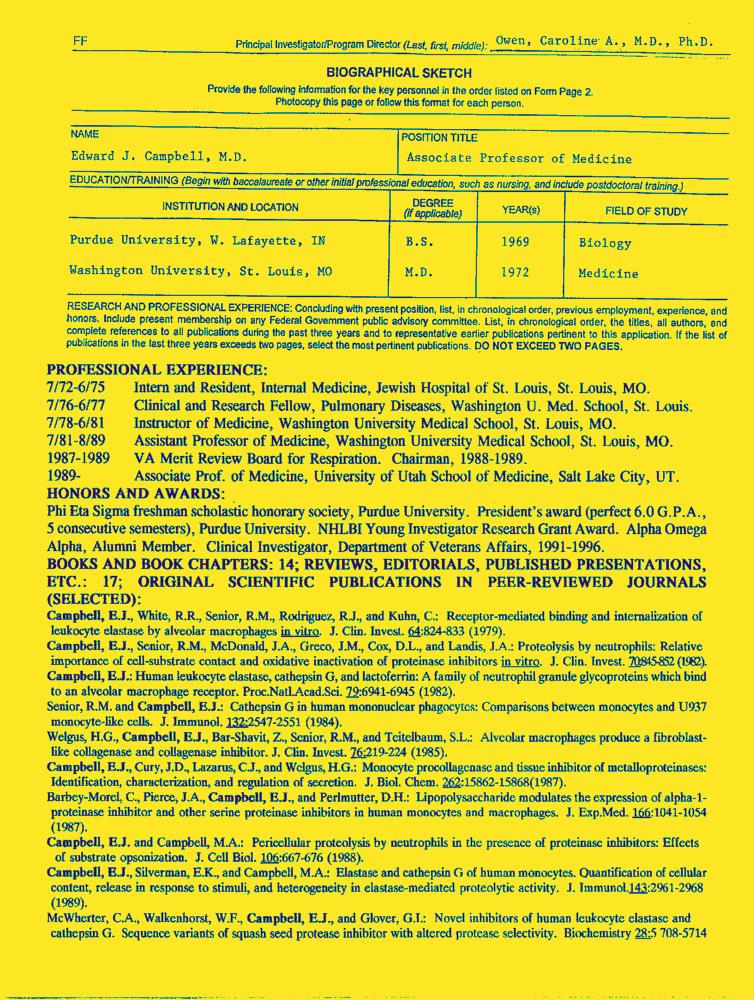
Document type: Resume-Doc